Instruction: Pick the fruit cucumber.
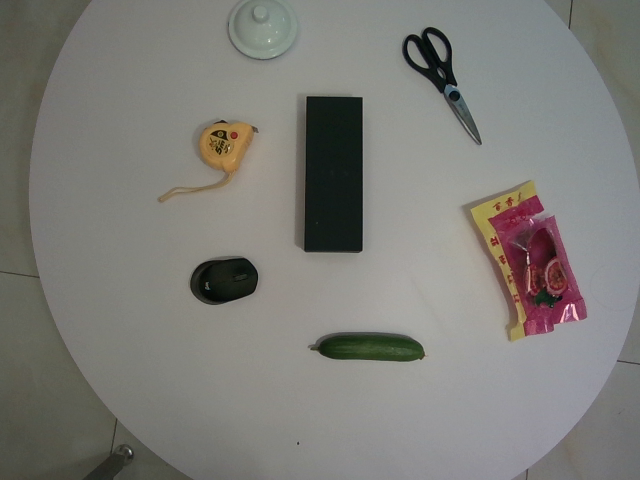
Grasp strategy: vertical